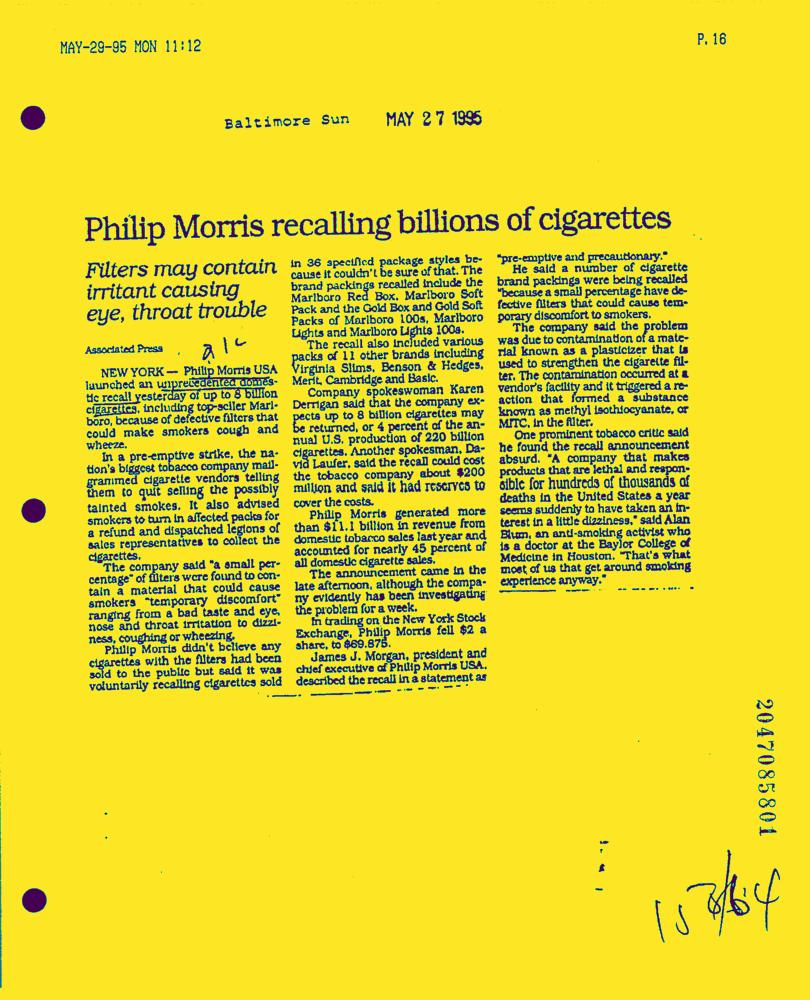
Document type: News-Article